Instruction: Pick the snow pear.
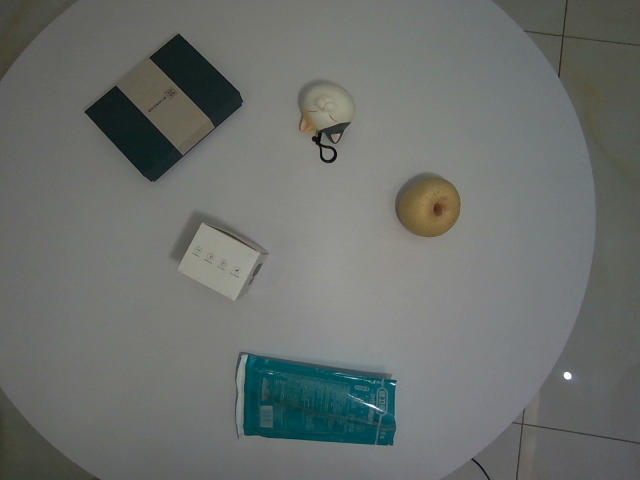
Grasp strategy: vertical